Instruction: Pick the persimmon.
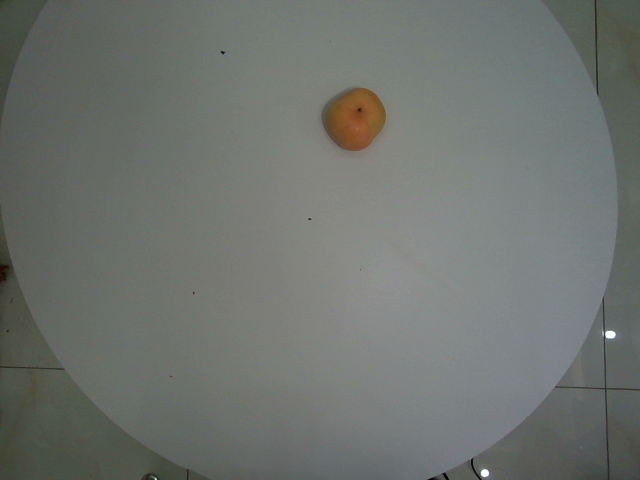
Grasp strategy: vertical